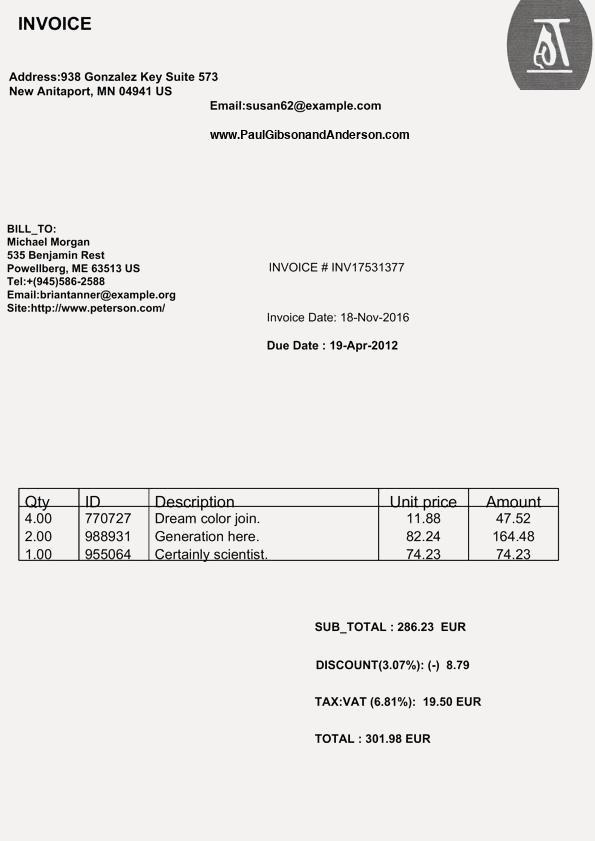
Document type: Invoice